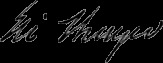
Signature of: eli thayer